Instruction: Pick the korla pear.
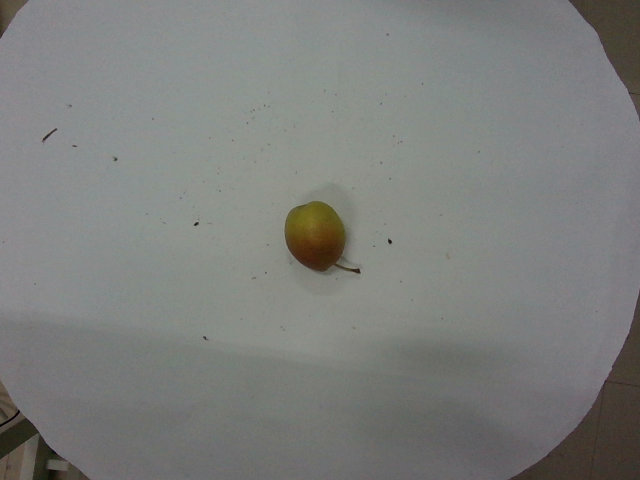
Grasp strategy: vertical